Question: Describe the condition in detail:
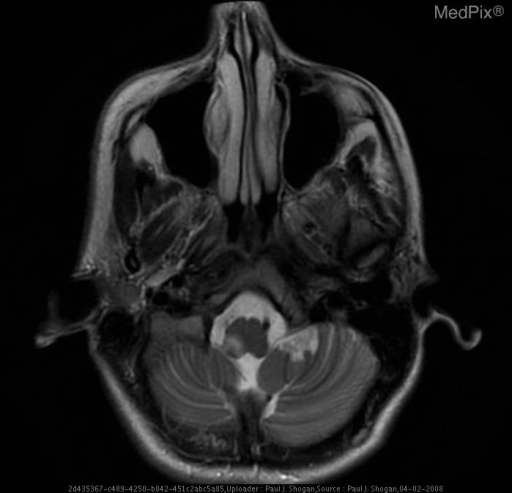
Answer: The disease is discussed as: Dissections may be spontaneous or traumatic; regardless of the etiology, the underlying pathology is the same: disruption of the intima with extravasation of blood into the vessel wall with subsequent extension of thrombus between the planes of the vessel wall (usually between the intima and media). The most common type is the subintimal dissection, although subadventitial dissections (clot extension in the plane between the media and adventitia) also occur.

Two theories exist with regard to the etiology of dissections, each of which invokes intimal injury as a final common pathway:
1). An intimal tear occurs, allowing clot propagation within the vessel wall.
2). A primary intramural hematoma develops and eventually ruptures through the intimal lining into the vessel lumen.

Traumatic dissections result from three basic mechanisms of injury:

1). Penetrating injuries, which include gunshot wounds, knife wounds, intra-oral trauma (pencils, sticks). With regard to characterizing the location of penetrating injuries, the neck is divided into three anatomic zones:
*Zone 1: below the level of the cricoid cartilage.
*Zone 2: between the level of the cricoid and the level of the mandibular angle.
*Zone 3: superior to the level of the mandibular angle.

2). Nonpenetrating injury due to spine fracture-subluxation injuries.

3). Blunt injury to the carotid arteries.

Vertebral artery dissections account for approximately 20% of cases of cervical vascular injuries and most commonly occur between the skull base and the upper cervical spine. Less commonly, the injury occurs between the vessel’s origin from the subclavian artery and the C6 foramen transversarium. Mid-cervical vertebral artery injuries occur in approximately 5% of patient with fractures involving the foramina transversaria.

Internal carotid artery dissections are the most common of all craniocervical dissections, frequently (70% of cases) involve both the cervical and petrous segments of the ICA, and usually spare the carotid bulb. Dissections involving the intracranial internal carotid artery segments, while rare, do occur.

The radiographic appearance of the contrast-opacified vertebral artery on the lateral view is as follows: the vertebral artery takes a nearly vertical course as it traverses the C6 through C3 foramina transversaria. Immediately after passing through the vertebral canal of C2, the vessel forms an inverted L and turns laterally within C2. It then exits C2 and turns cephalad to pass through the vertebral canal of C1. On exiting the transverse foramen of the atlas, it then courses sharply posteriorly along the posterior ring of C1, completing the appearance of a half square. Finally, it turns anterosuperiorly (a hairpin turn) to pierce the dura as it passes through the foramen magnum.